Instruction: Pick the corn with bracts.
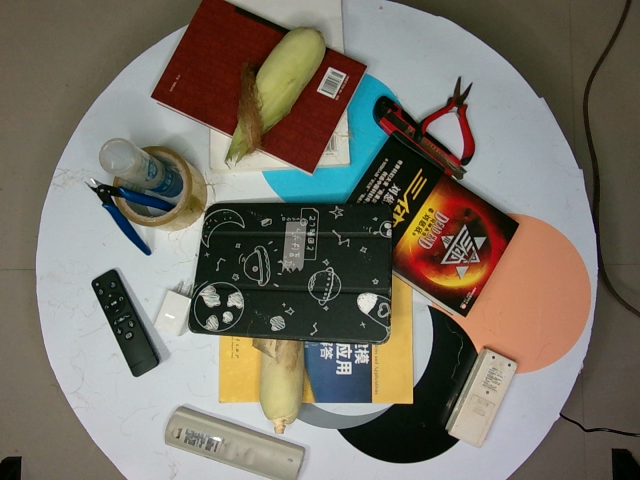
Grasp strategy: vertical